Question: Describe the condition in detail:
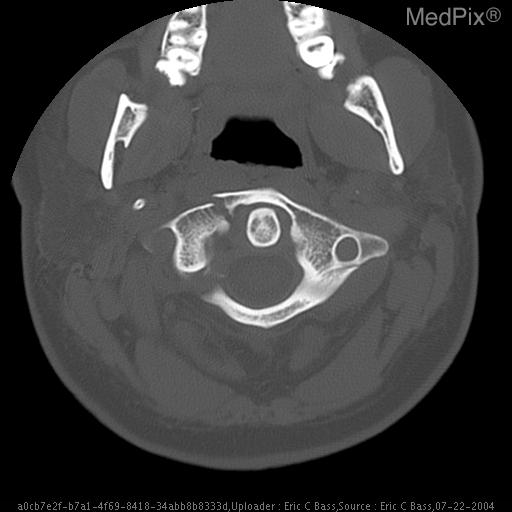
Answer: The disease is discussed as: You may search the NIH/NCI cancer treatment protocol database:
http://clinicalstudies.info.nih.gov/

Adult Brain tumors - http://www.cancer.gov/cancertopics/pdq/treatment/adultbrain/healthprofessional

Pediatric Brain tumors - http://www.cancer.gov/cancertopics/pdq/treatment/childbrain/HealthProfessional

Clinical Trials - http://bethesdatrials.cancer.gov/clinical-research/search-results.asp?Specific=31&TextSearch=&Search+for+Clinical+Trials=Search+for+Clinical+Trials
--